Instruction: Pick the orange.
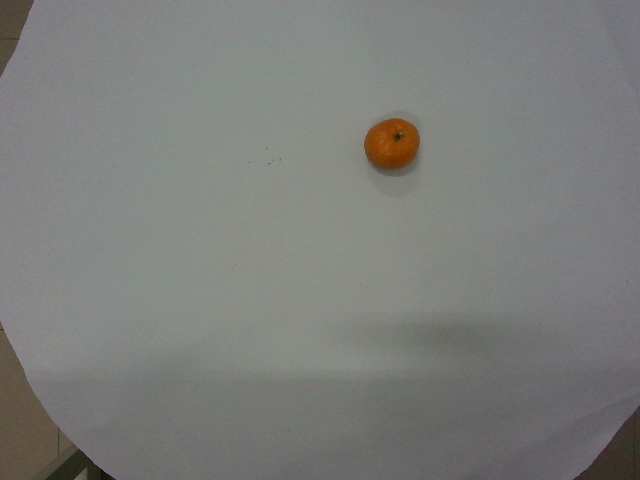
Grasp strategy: vertical